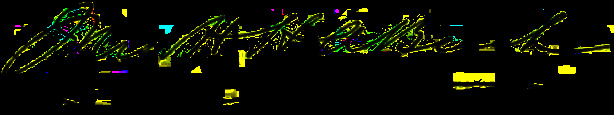
Signature of: amy beach